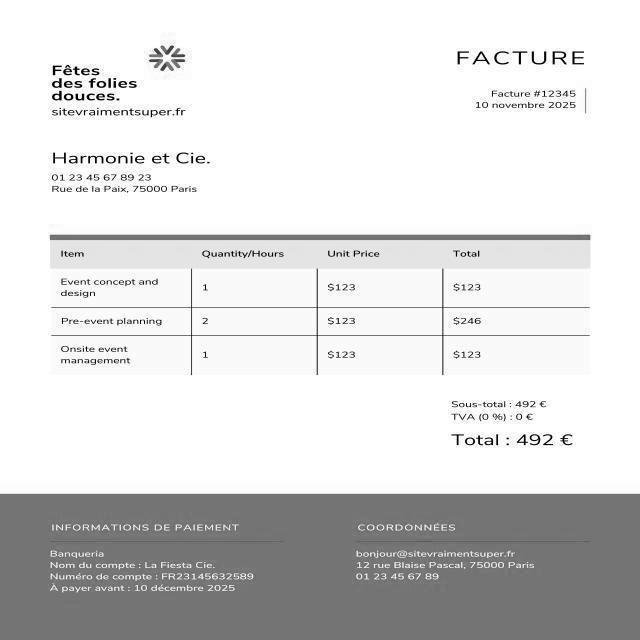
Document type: Invoice